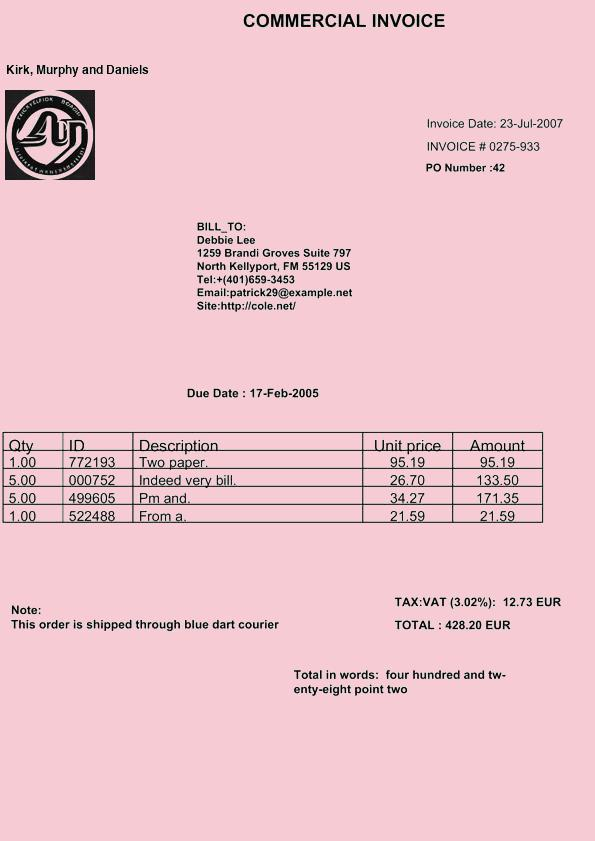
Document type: Invoice